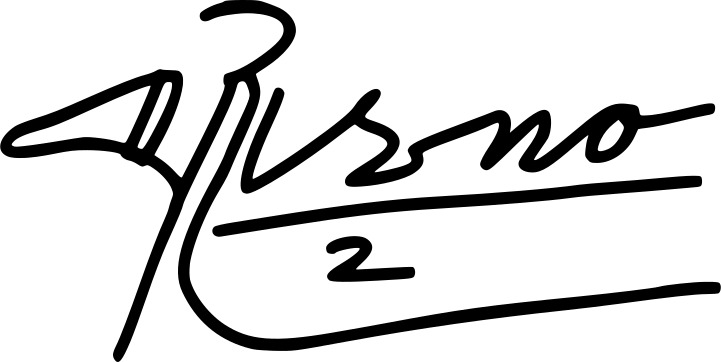
Signature of: try sutrisno